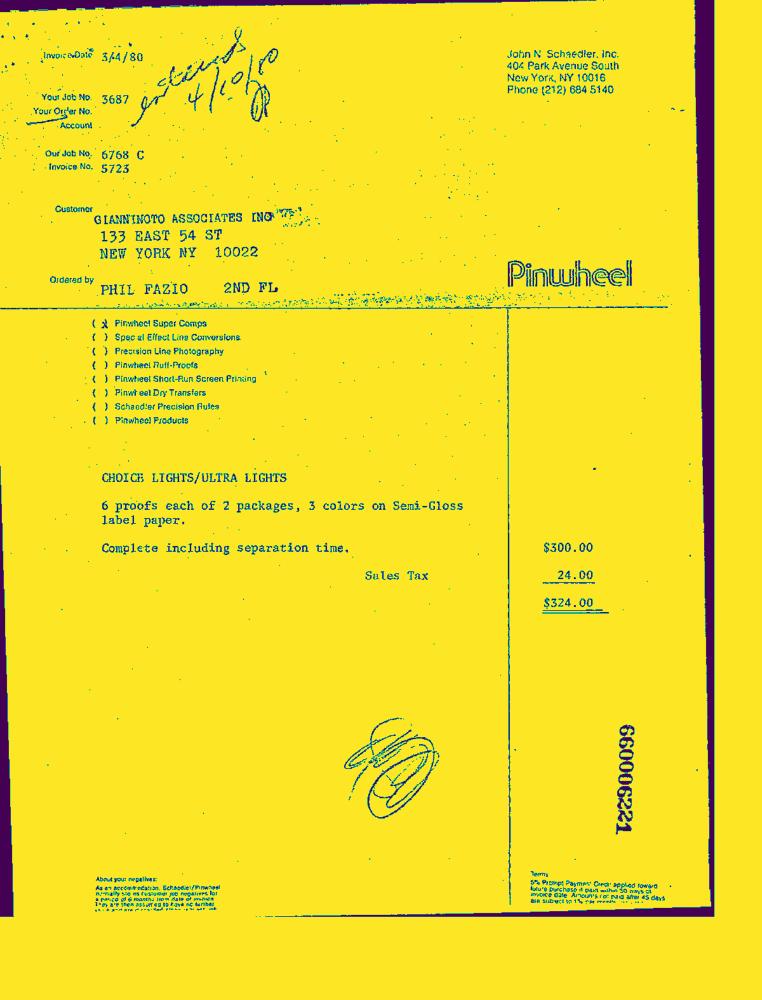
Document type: Invoice-Doc